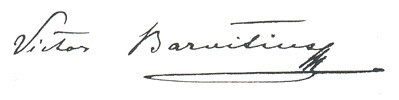
Signature of: viktor barvitius